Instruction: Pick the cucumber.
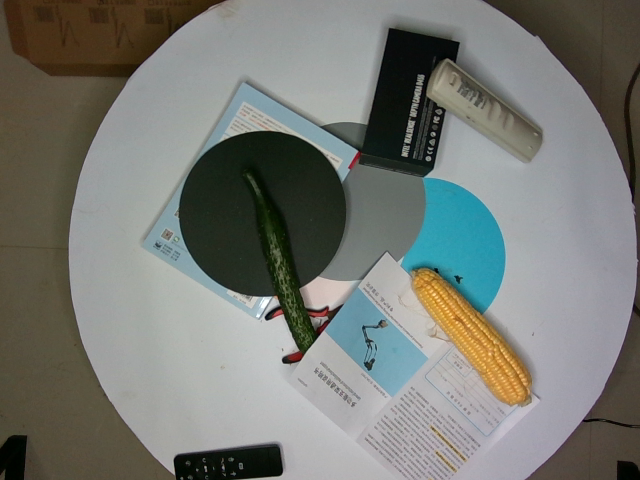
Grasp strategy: vertical